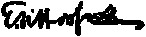
Signature of: eben norton horsford